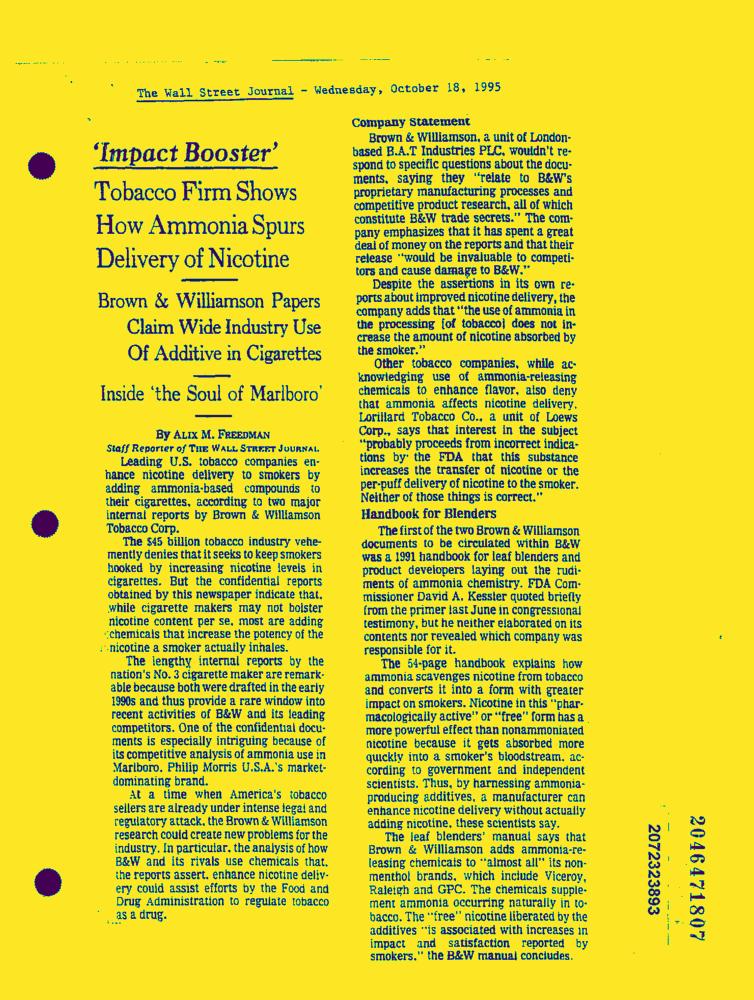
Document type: News-Article